Question: What appears to be the issue?
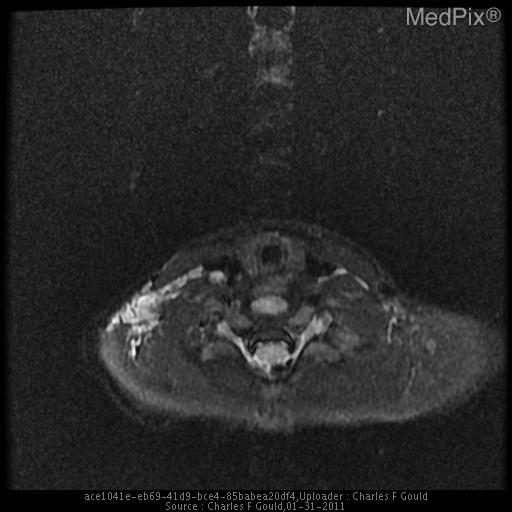
Answer: The findings suggest Lobulated, intensely enhancing mass lesion with high flow intralesional vessels.. Post-treatment Axial STIR image demonstrates an interval marked decrease in the size of the lesion.. The patient might have a history of 15 month old baby girl with enlarging right supraclavicular / shoulder mass..